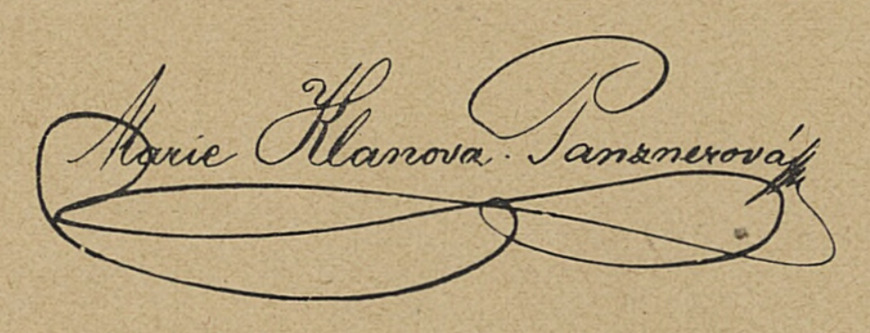
Signature of: marie klánová panznerová